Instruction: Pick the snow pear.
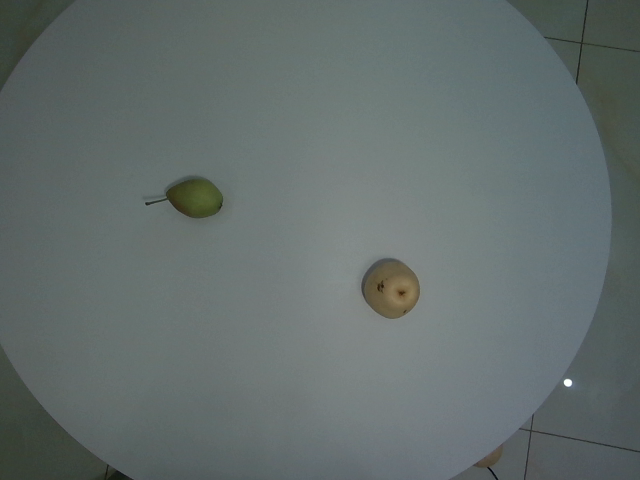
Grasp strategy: vertical